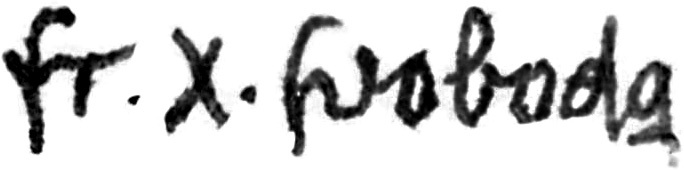
Signature of: františek xaver svoboda